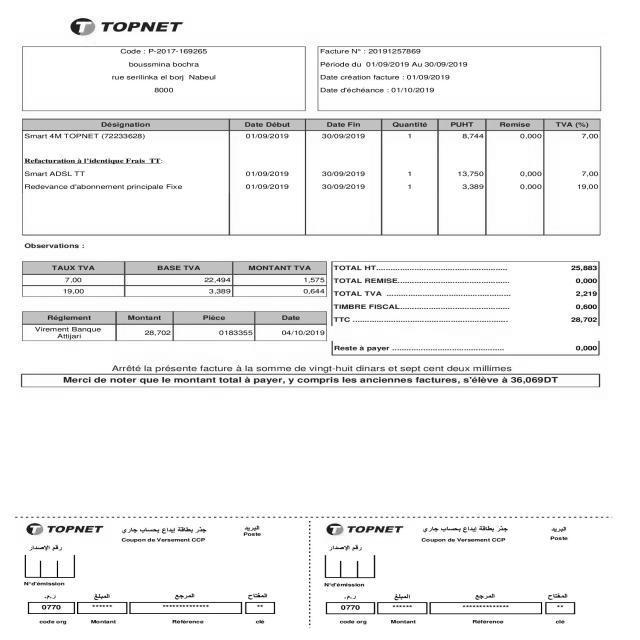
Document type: Invoice